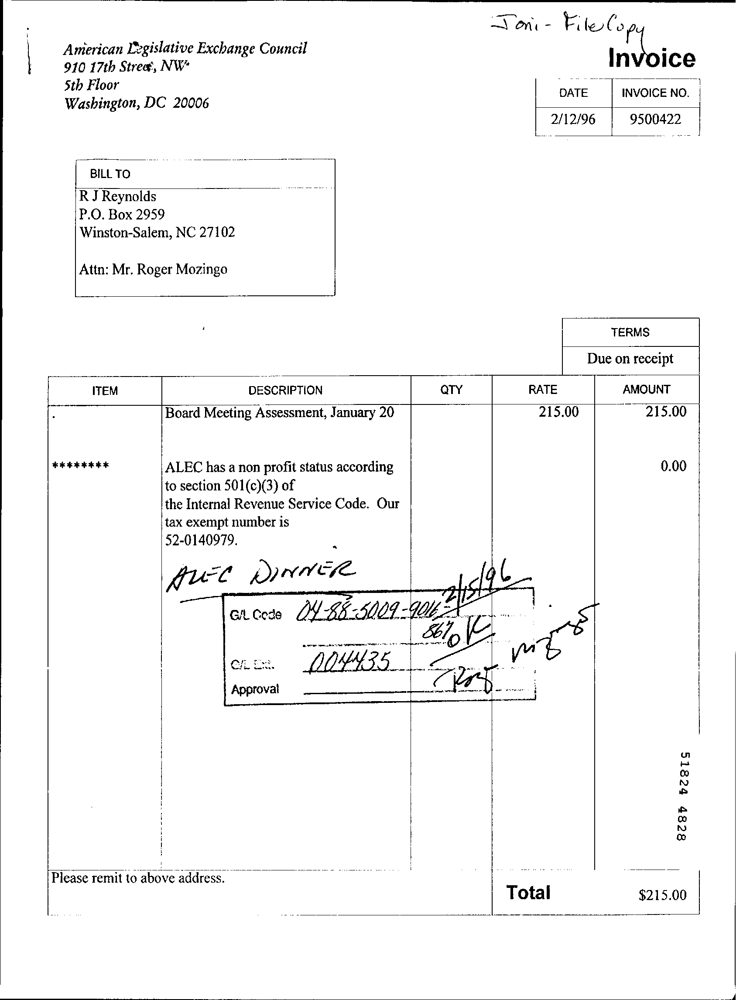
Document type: Invoice